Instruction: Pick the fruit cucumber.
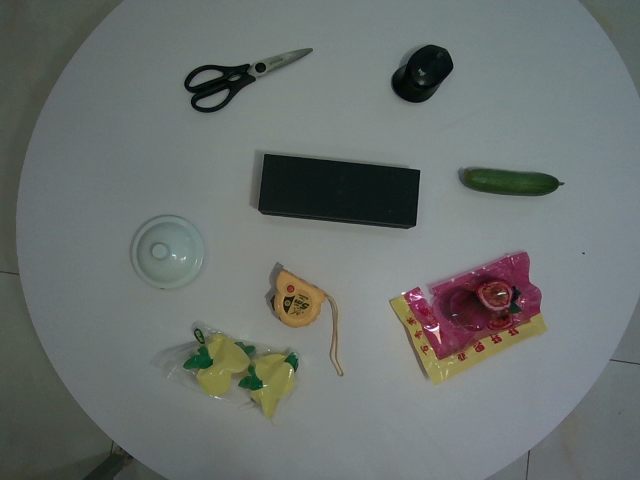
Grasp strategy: vertical